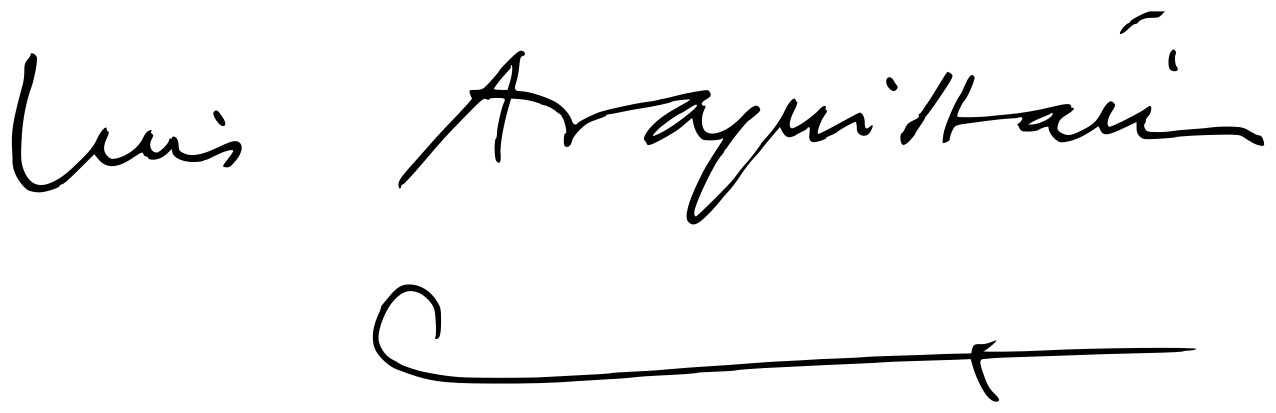
Signature of: luis araquistáin